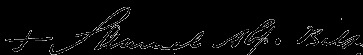
Signature of: samuel eccleston